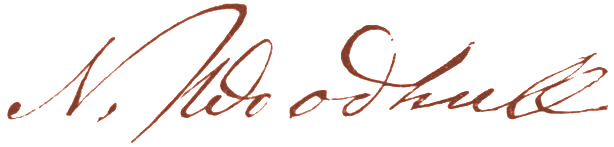
Signature of: nathaniel woodhull